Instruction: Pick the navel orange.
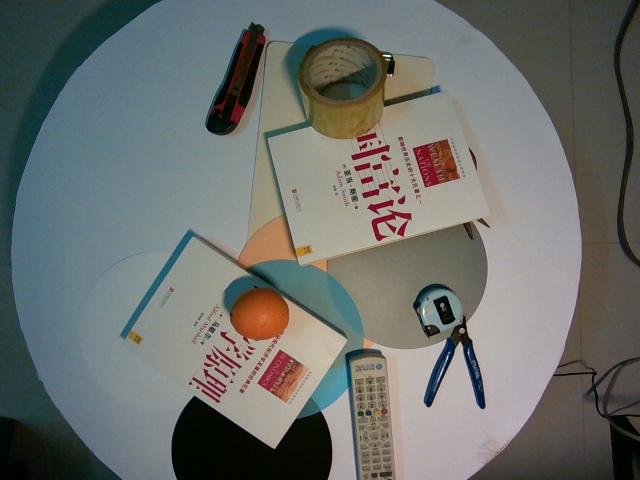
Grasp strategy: vertical